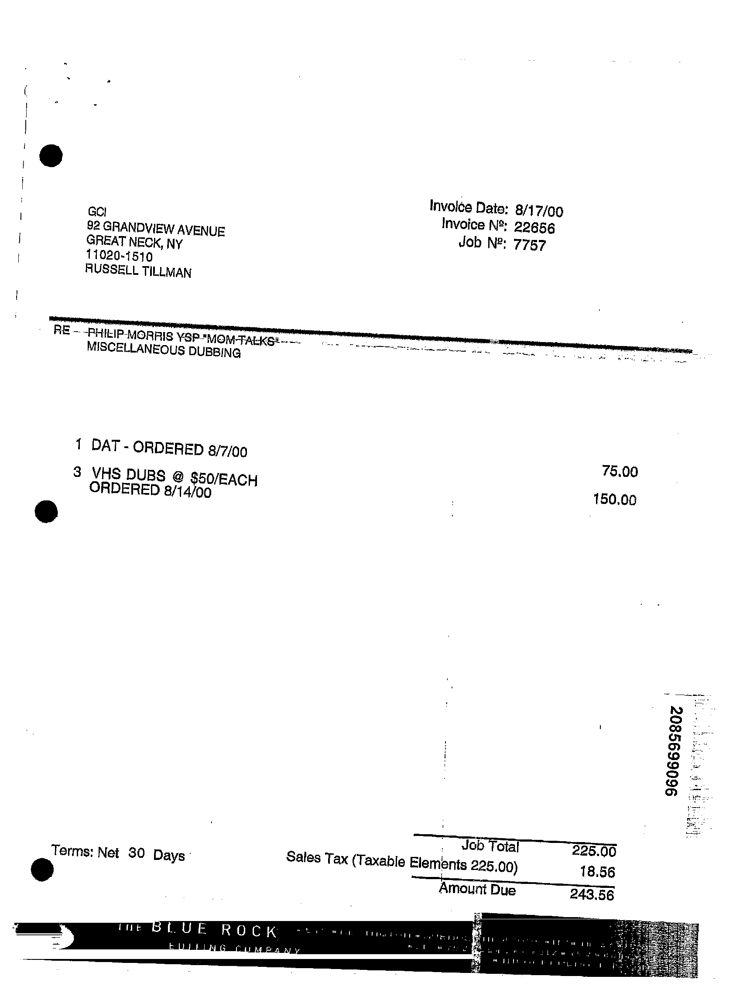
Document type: Invoice